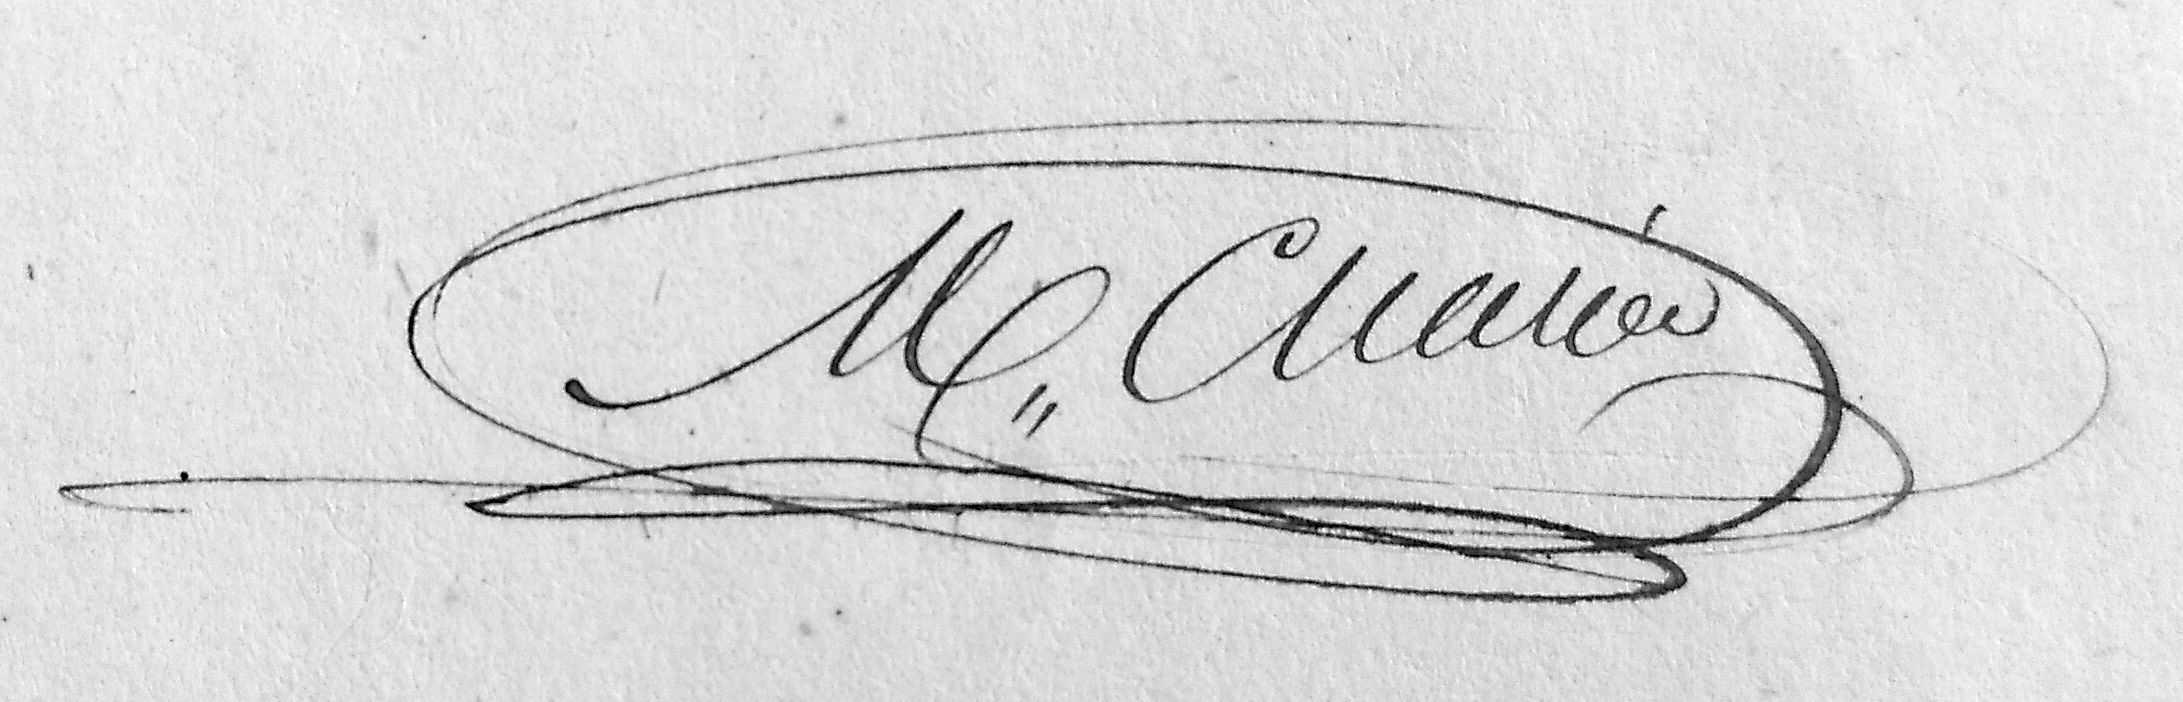
Signature of: marius henri charrier